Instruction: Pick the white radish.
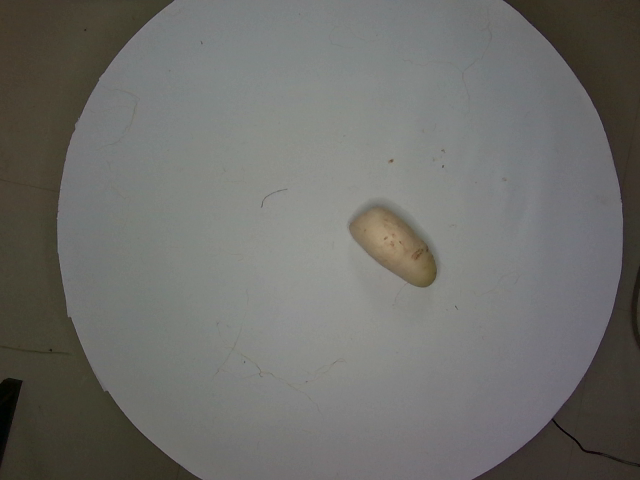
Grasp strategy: vertical